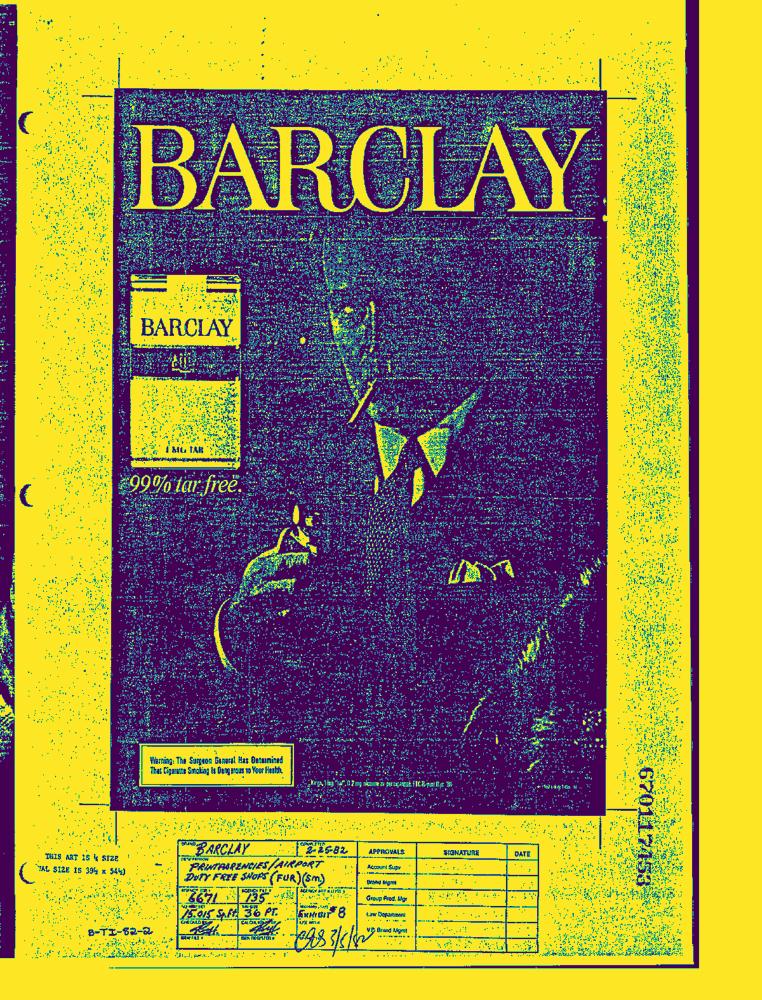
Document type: AD